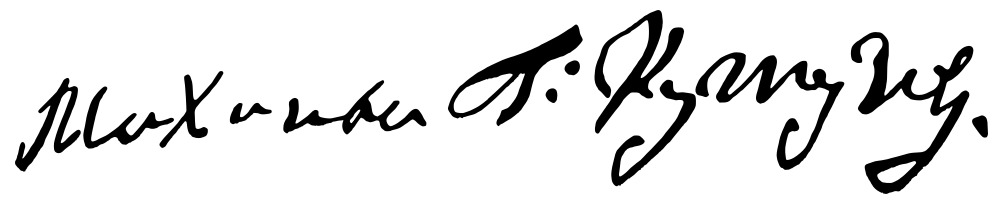
Signature of: mikhail kutuzov